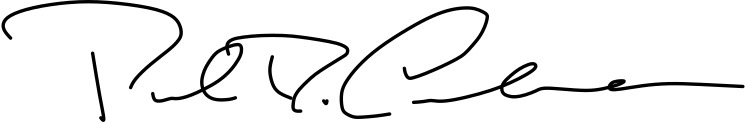
Signature of: paul d corderman